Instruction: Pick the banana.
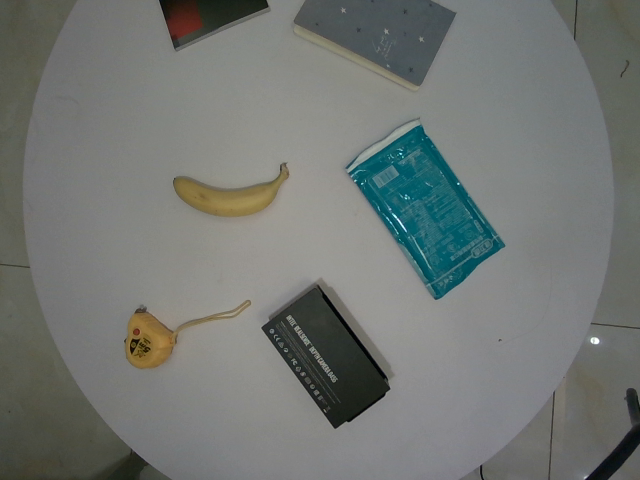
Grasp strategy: vertical